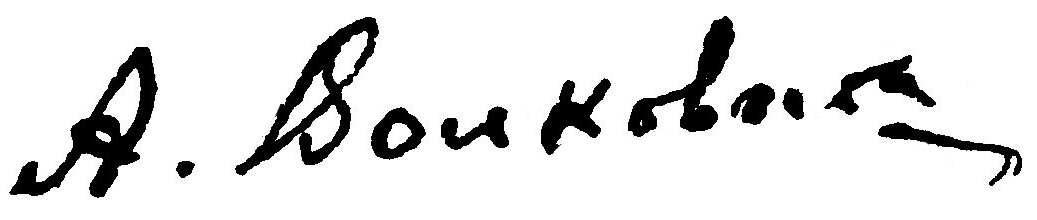
Signature of: alexey volkovich